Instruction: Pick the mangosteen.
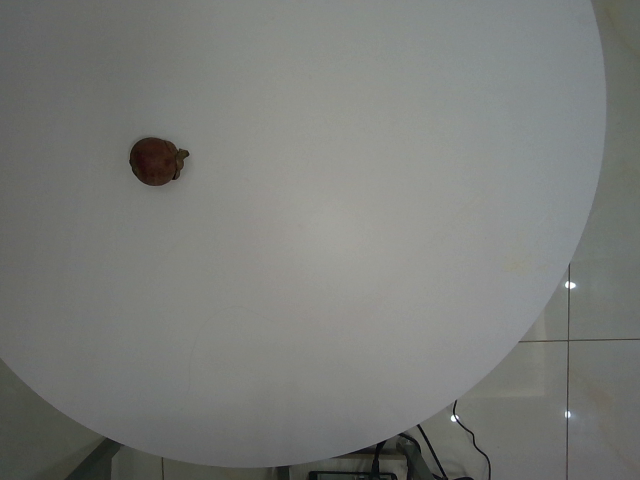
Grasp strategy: vertical